Question: What might the diagnosis be?
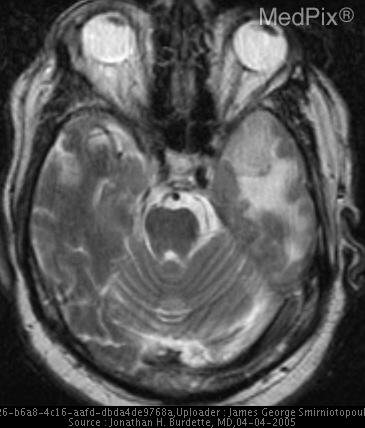
Answer: The possible diagnosis includes • Meningioma
• Atypical meningioma
• Anaplastic meningioma
• Hemangiopericytoma.